Question: What is the mailing or notice date provided in the document?
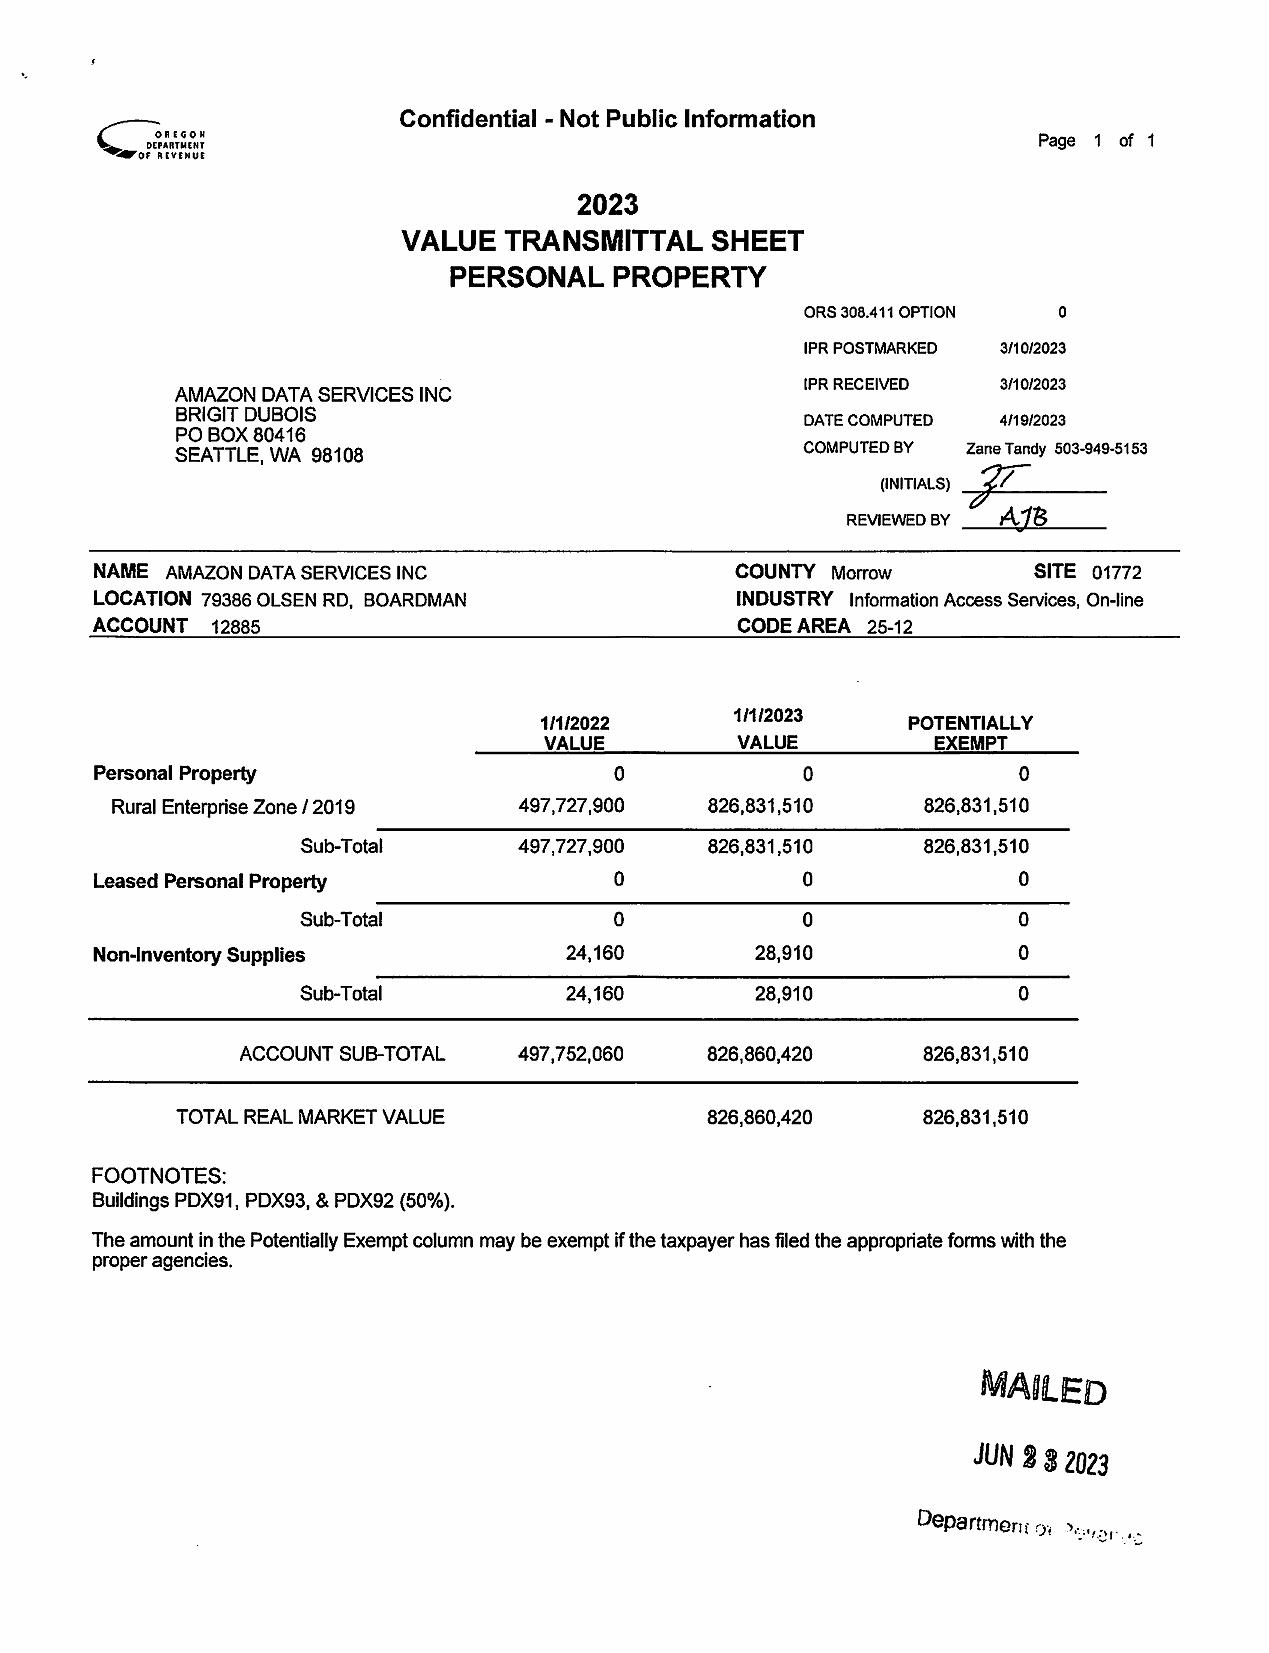
Answer: "JUN 23 2023"